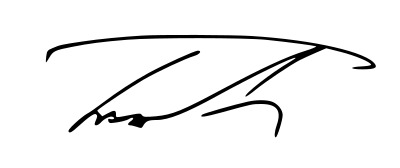
Signature of: timbaland